Question: In what way does the history help explain the case?
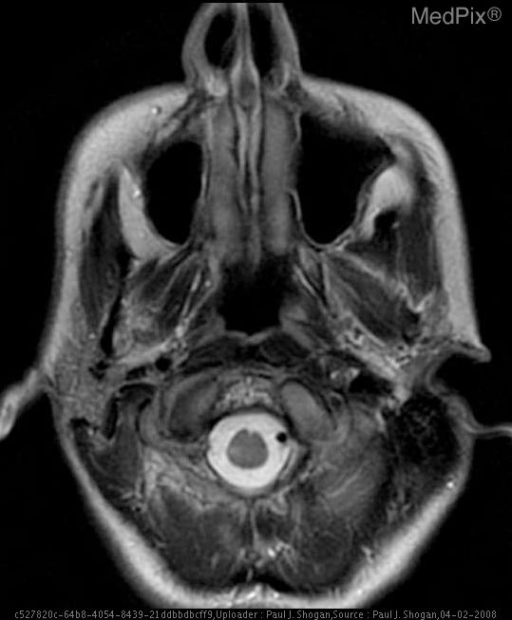
Answer: The patient's history of 28 y.o. woman, four months postpartum, with onset of neck pain, severe vertigo associated with severe vomiting, anesthesia of the right hemi-facial region and loss of sensation in the region of the left upper and lower extremities immediately following cervical chiropractic manipulation.  The patient was unsuccessfully treated for vertigo associated with Meniere’s disease. The patient underwent a second cervical chiropractic treatment 15 days later, and presented with recurrent severe vertigo and associated hemi-anesthesia and difficulty phonating.  Imaging was obtained one month following the initial chiropractic treatment is key in understanding the case.